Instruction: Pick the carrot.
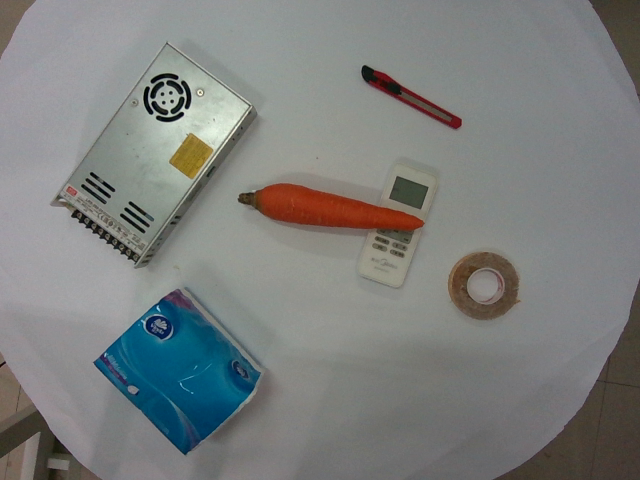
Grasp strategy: vertical